Question: Talk about the condition:
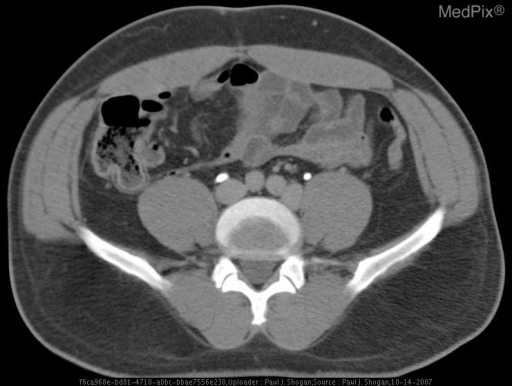
Answer: The disease is discussed as: Lesions/Condition: Duplicated Inferior Vena Cava (IVC)

Discussion:

A duplicated IVC is commonly identified as an incidental finding during routine abdominal CT examinations, and is present in 3% of the population.  It is derived from a persistence of both right and left supracardinal veins.

Typically, the left IVC is a direct continuation of the left common iliac vein, ascending to the left of the abdominal aorta, crossing midline anterior to the aorta to join the right IVC via the left renal vein.

Knowledge of a duplicated IVC is important in the planning of vascular procedures, both surgical and radiologic.